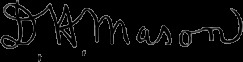
Signature of: david h mason